Question: Which state is mentioned in the document?
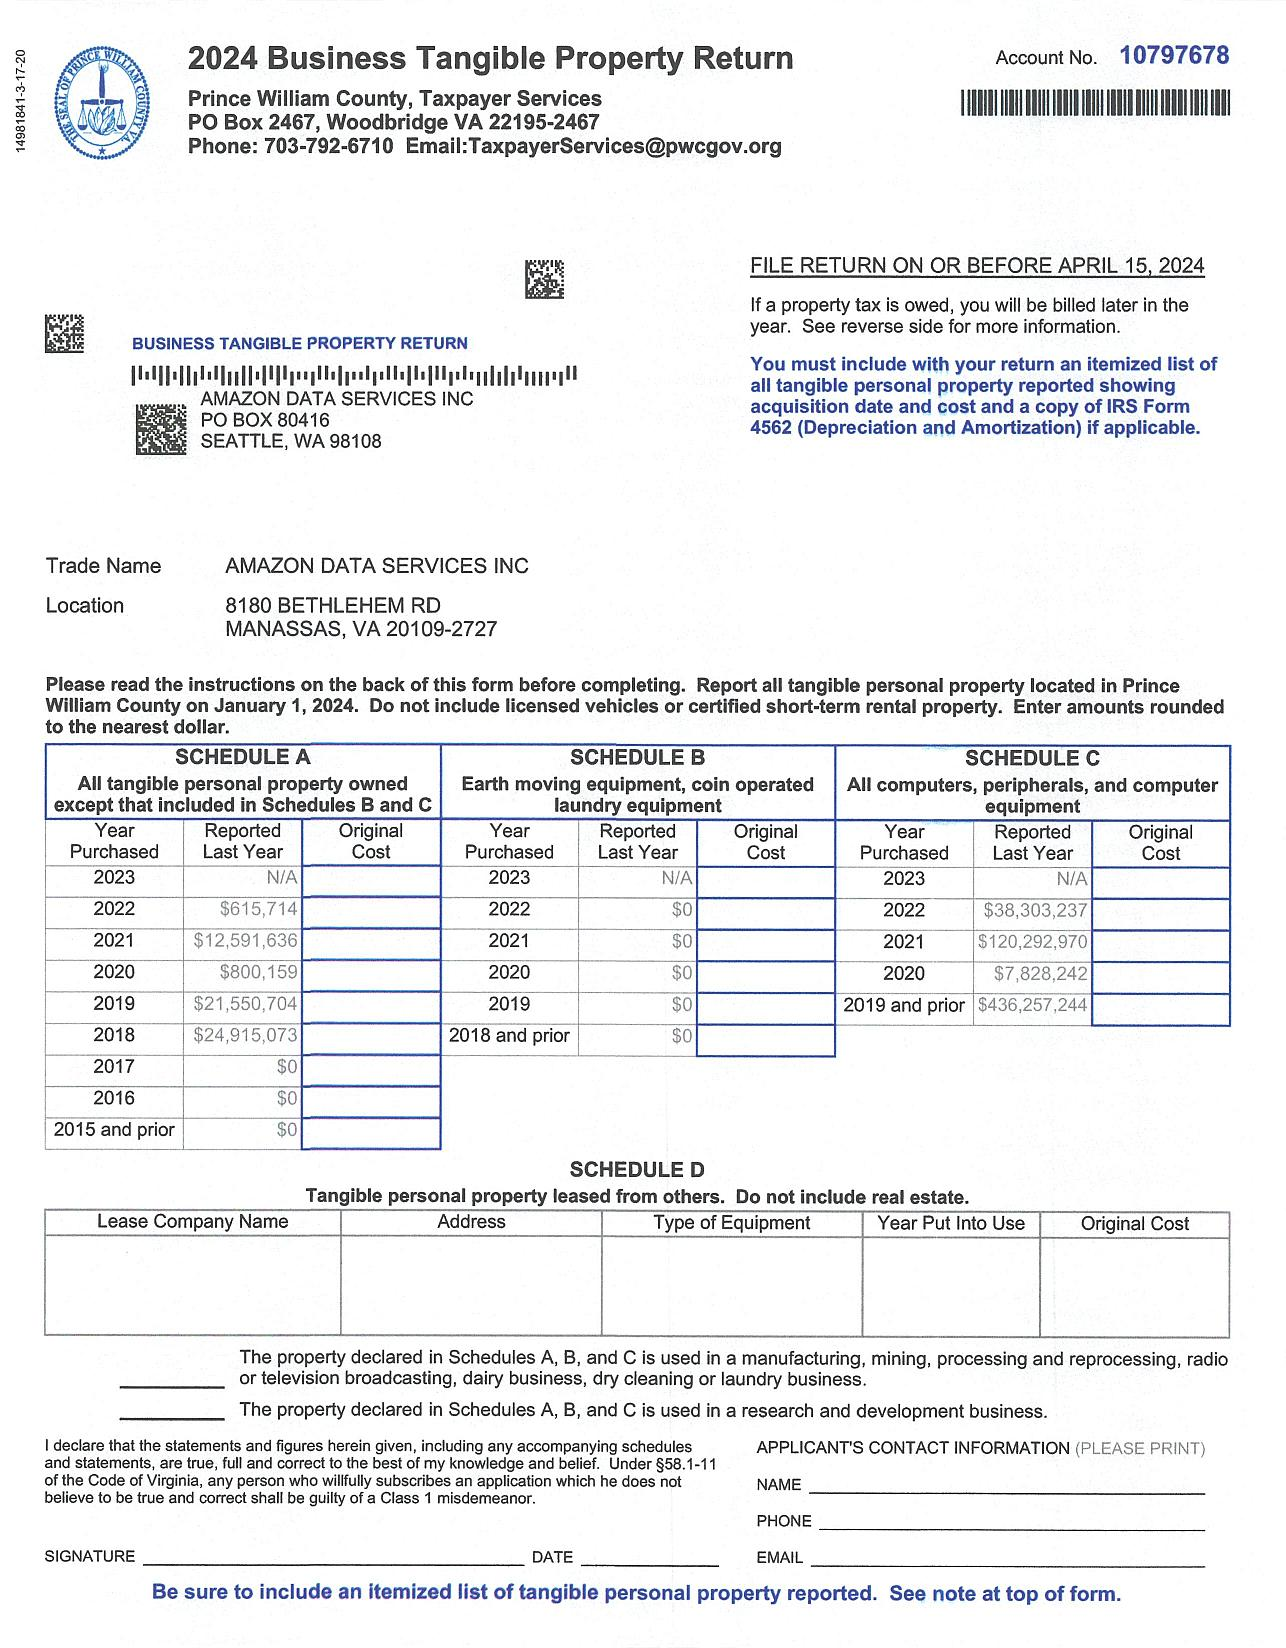
Answer: "VA"